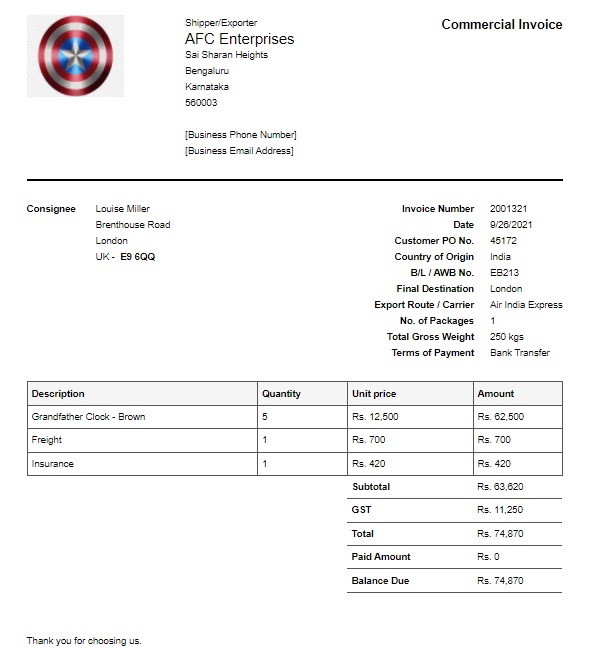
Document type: Invoice